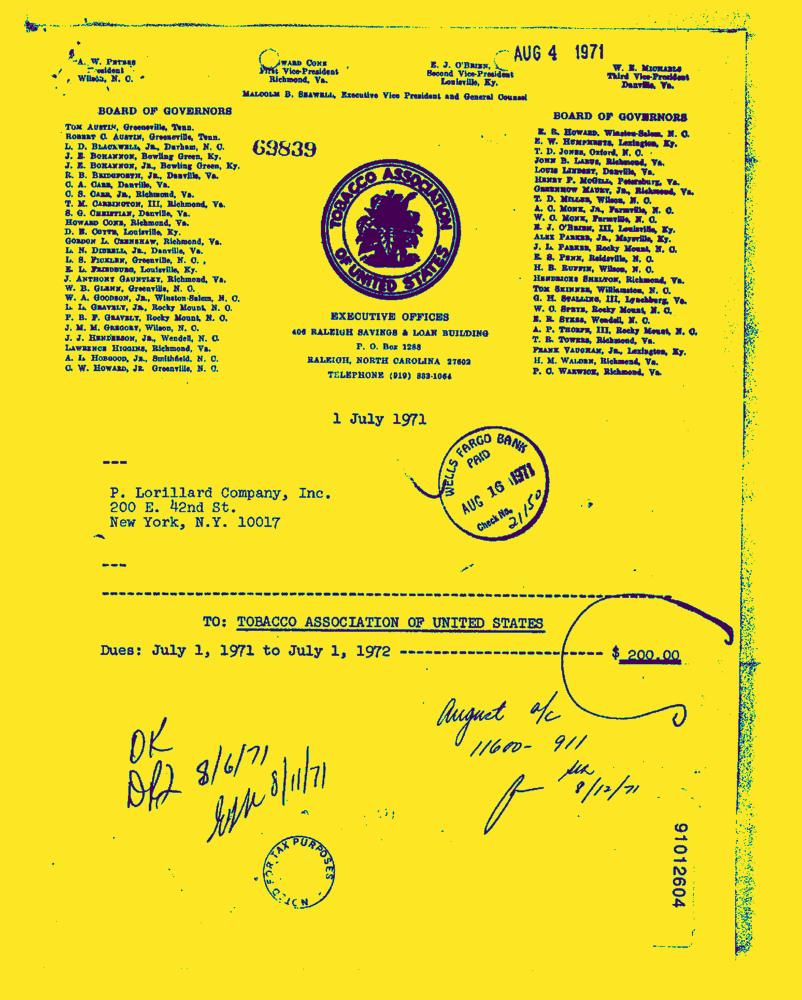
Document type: Invoice-Doc